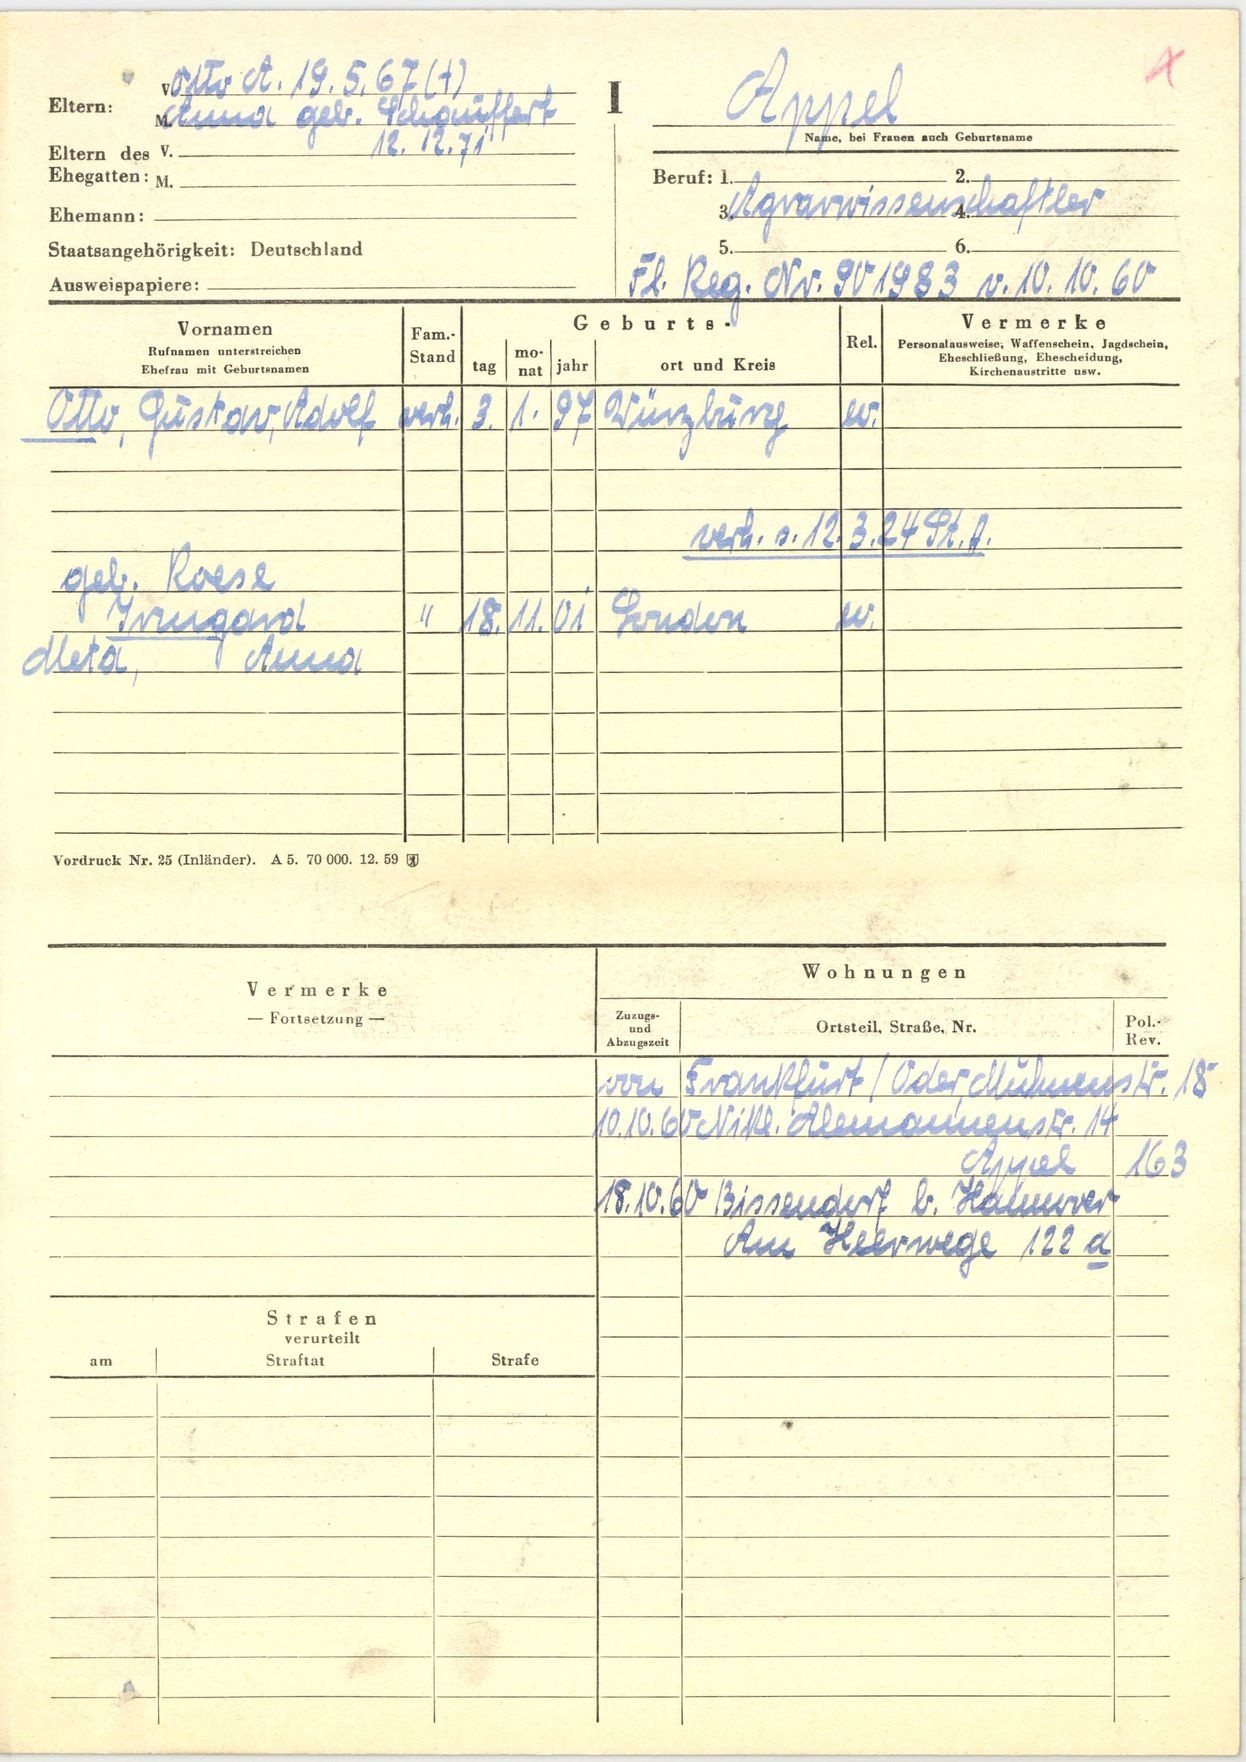
Appel